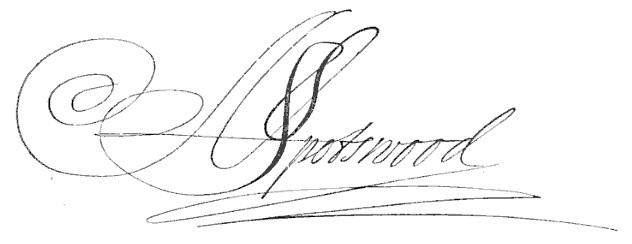
Signature of: alexander spotswood